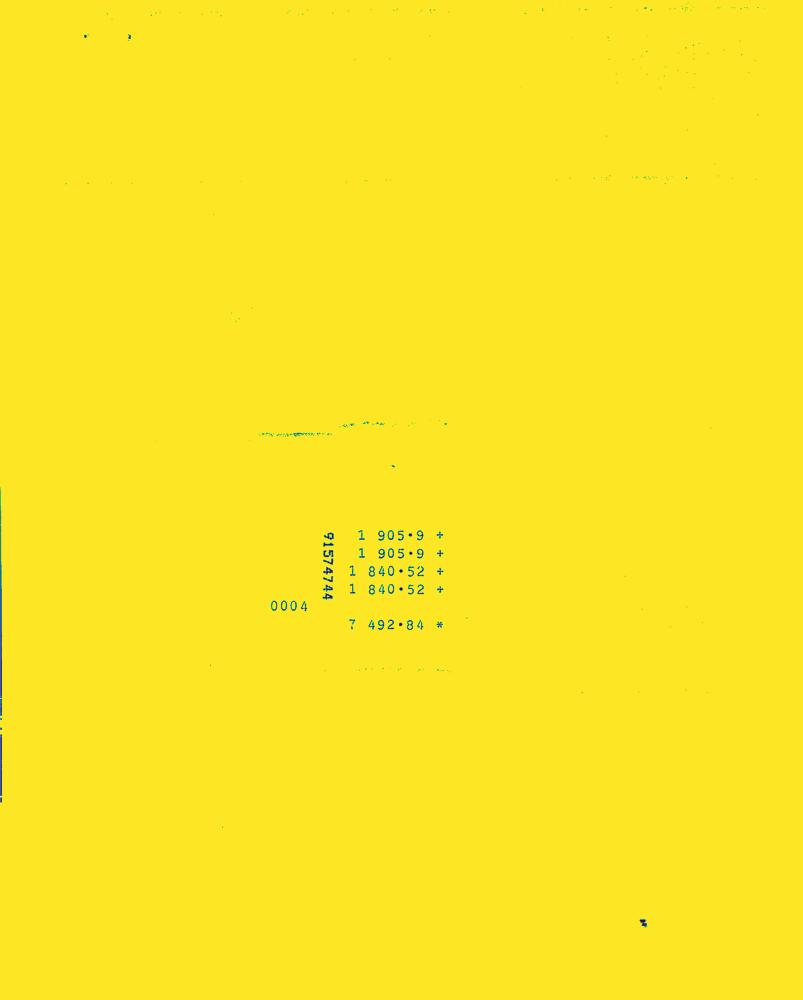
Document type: Invoice-Doc